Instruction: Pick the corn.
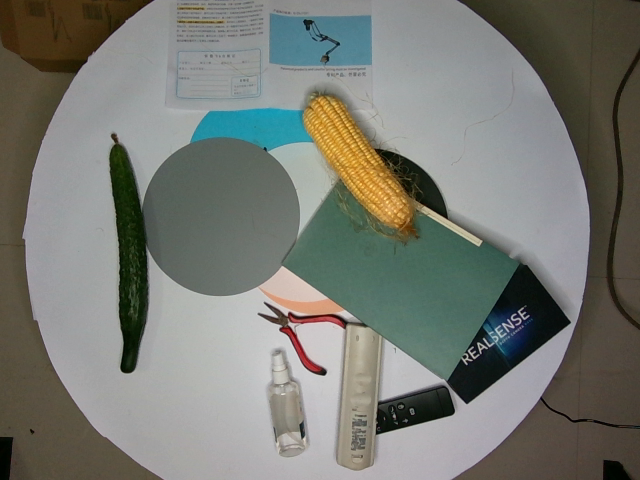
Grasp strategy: vertical